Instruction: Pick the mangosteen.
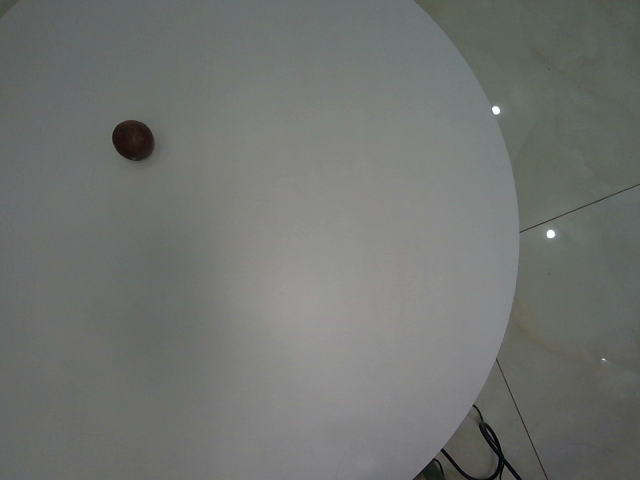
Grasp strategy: vertical